Question: How does the patient history play a role?
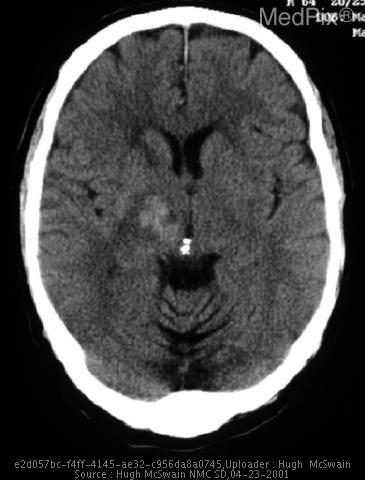
Answer: The patient's history of 36 year old male with long standing history of poorly controlled hypertension.  Patient reported to medical attention with right upper and lower extremity weakness and expressive aphasia. is key in understanding the case.